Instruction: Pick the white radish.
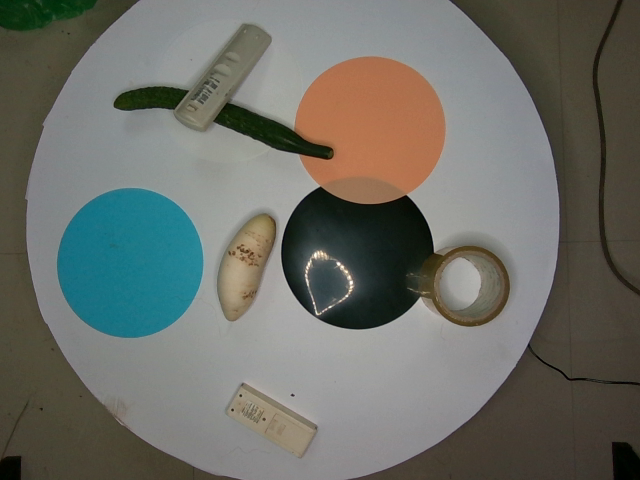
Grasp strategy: vertical